Question: What type of tax is indicated in the document, personal property or real estate?
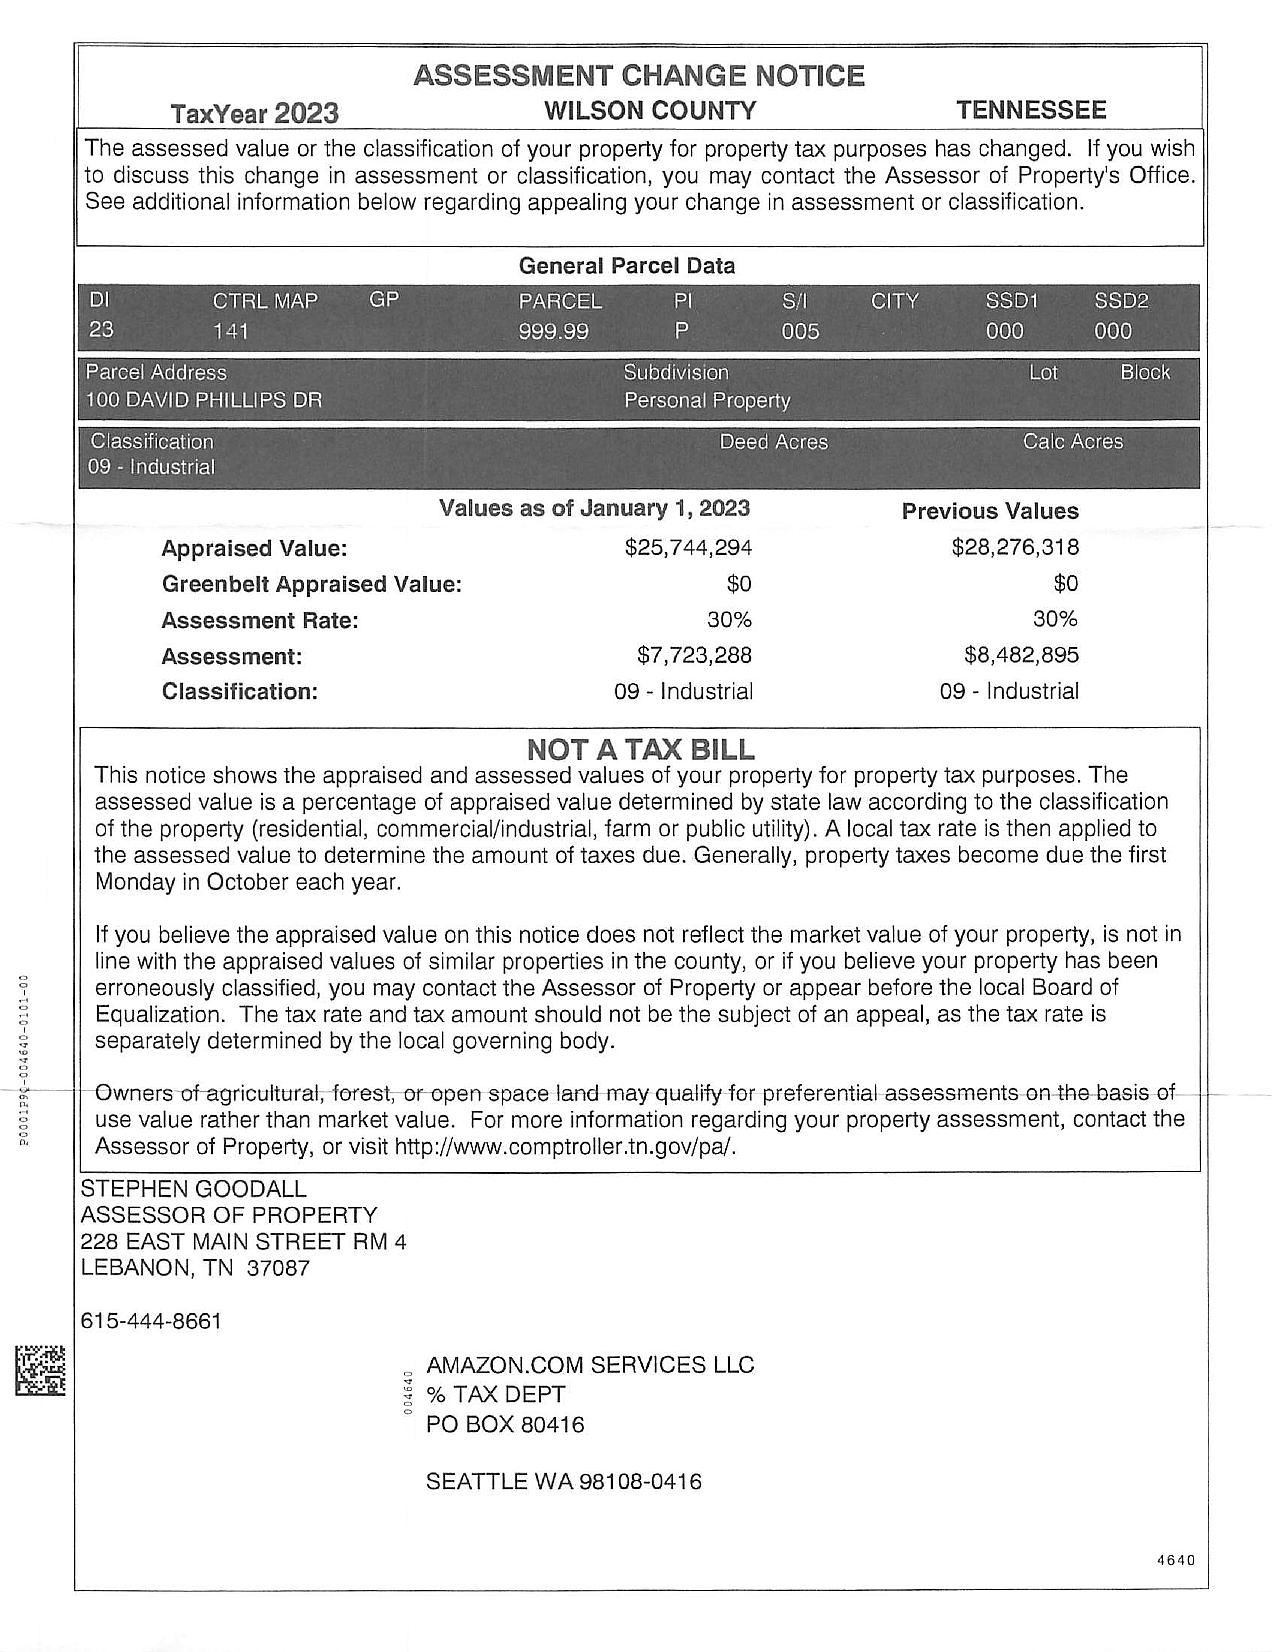
Answer: "Property Tax"